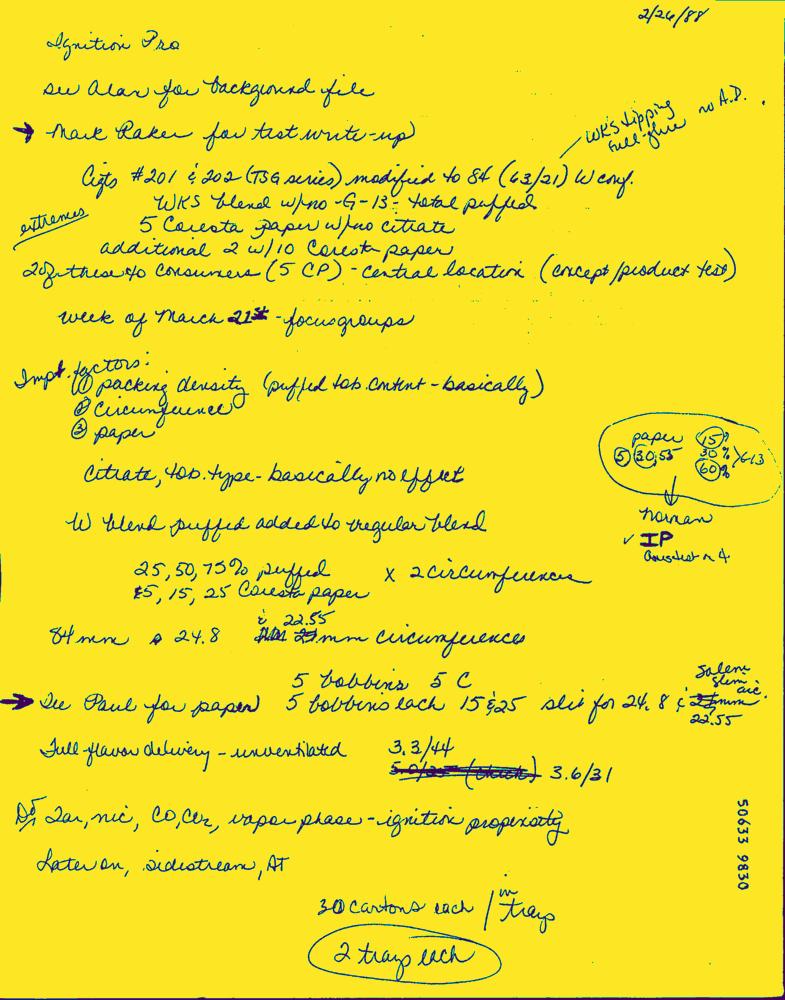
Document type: Hand-Written